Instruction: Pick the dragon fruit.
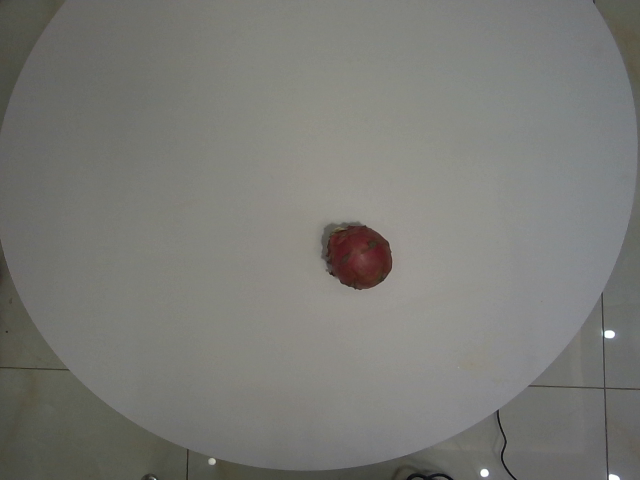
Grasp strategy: vertical